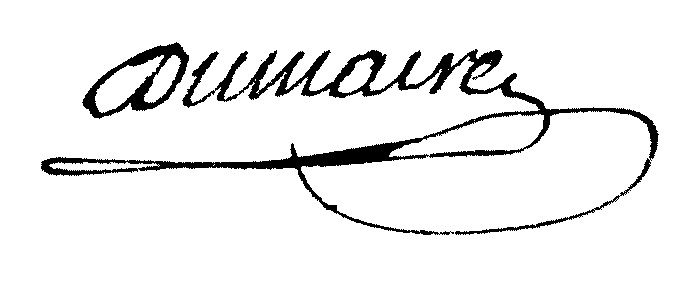
Signature of: jean baptiste dumaire